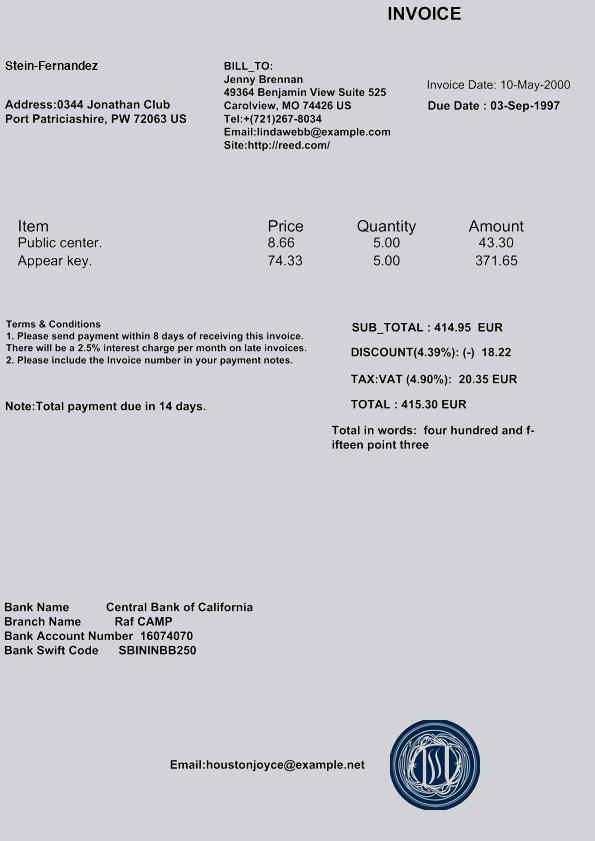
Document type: Invoice